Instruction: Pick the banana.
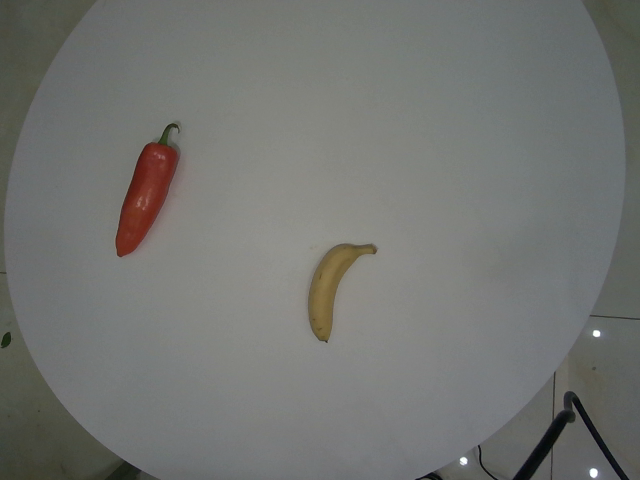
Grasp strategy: vertical